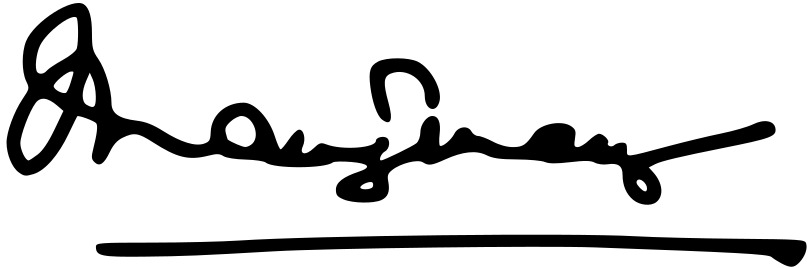
Signature of: u thant